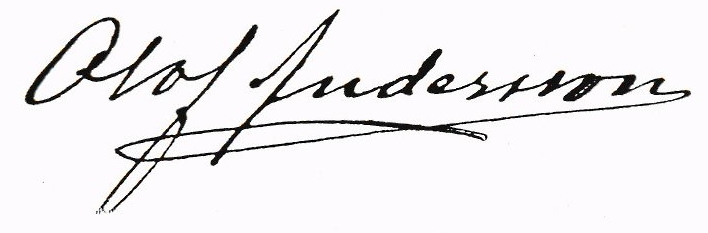
Signature of: olof andersson i höör